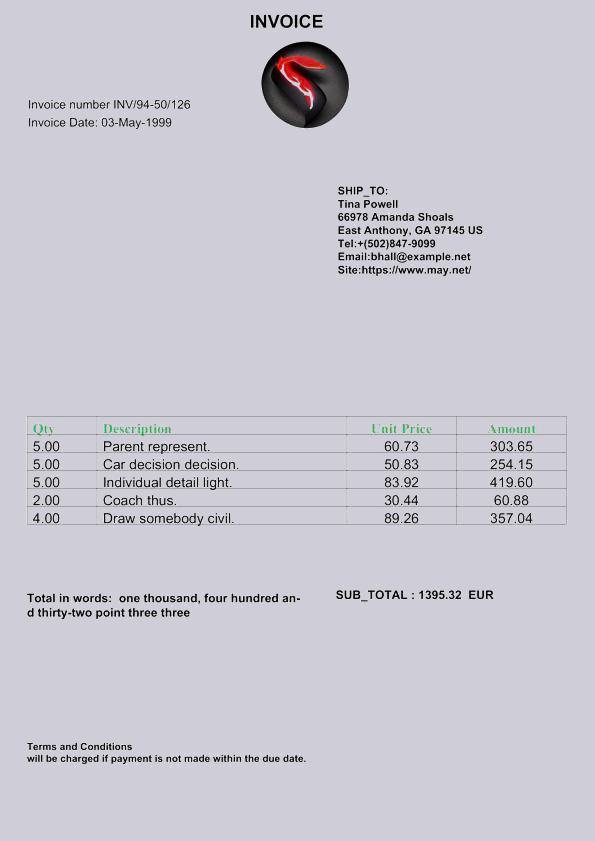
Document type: Invoice